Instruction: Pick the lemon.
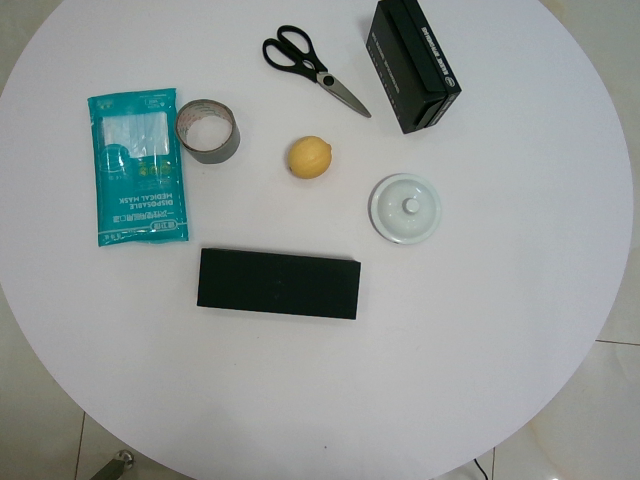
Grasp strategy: vertical